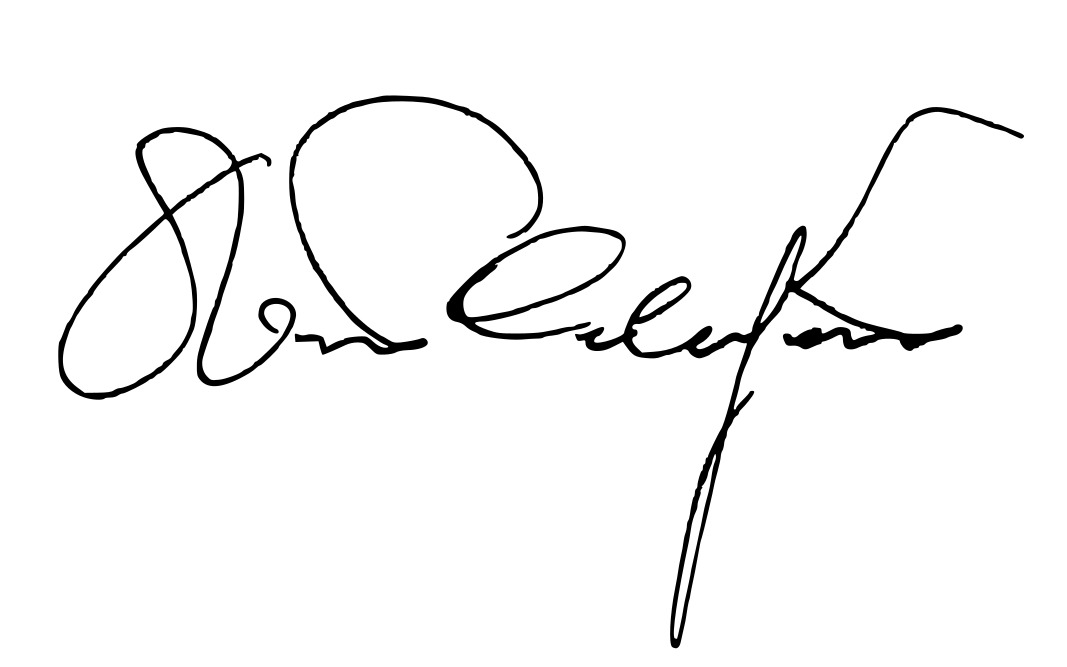
Signature of: adriano celentano